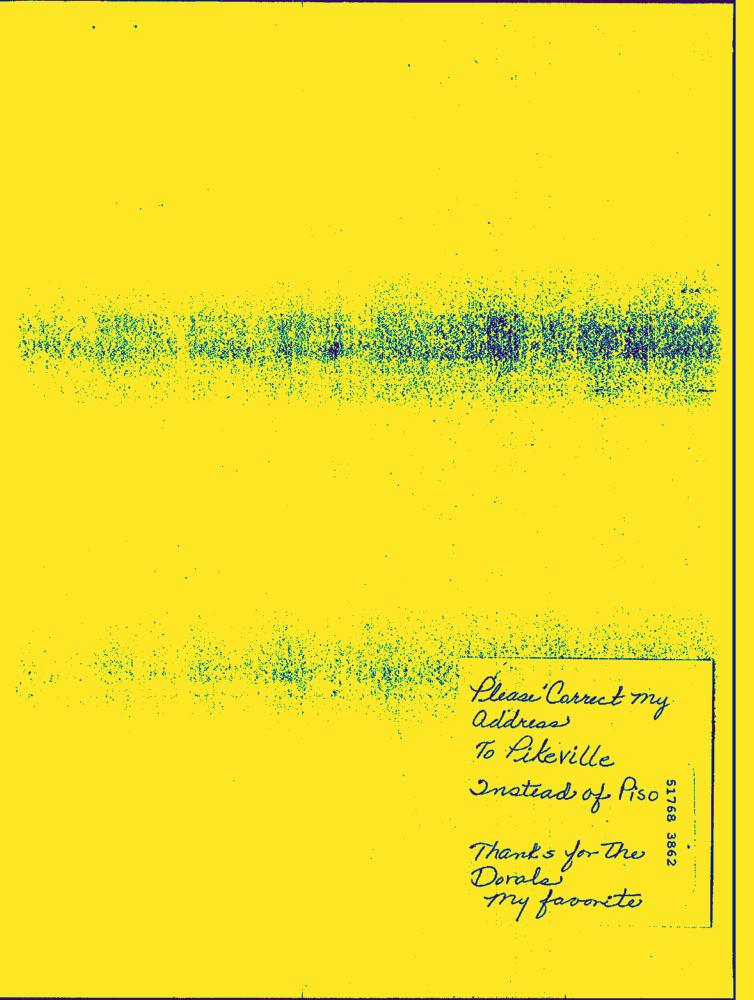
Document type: Hand-Written